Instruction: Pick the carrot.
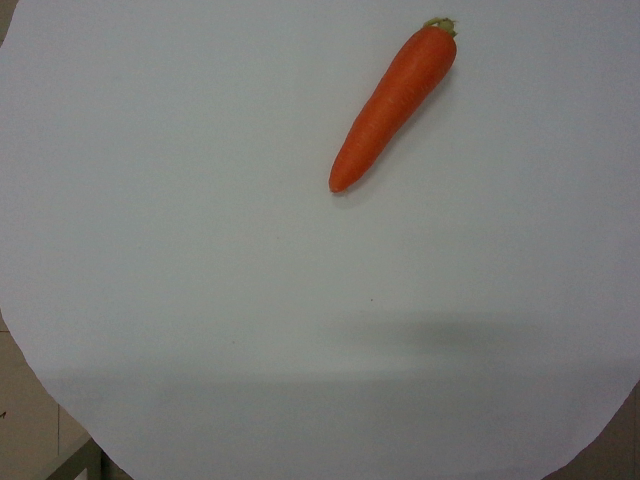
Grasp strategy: vertical